Question: What type of tax is indicated in the document, personal property or real estate?
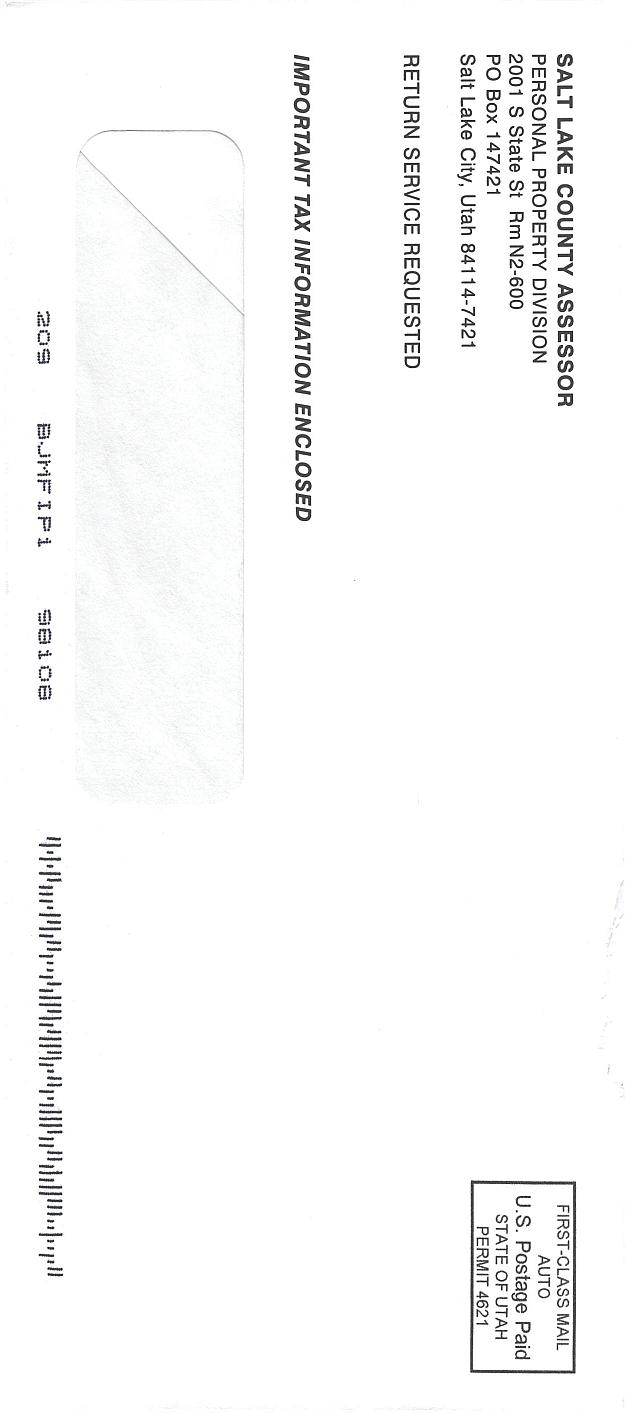
Answer: "Personal Property"